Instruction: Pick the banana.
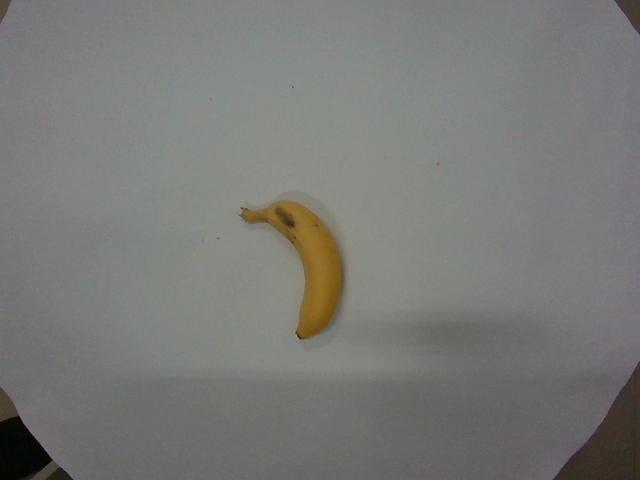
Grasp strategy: vertical